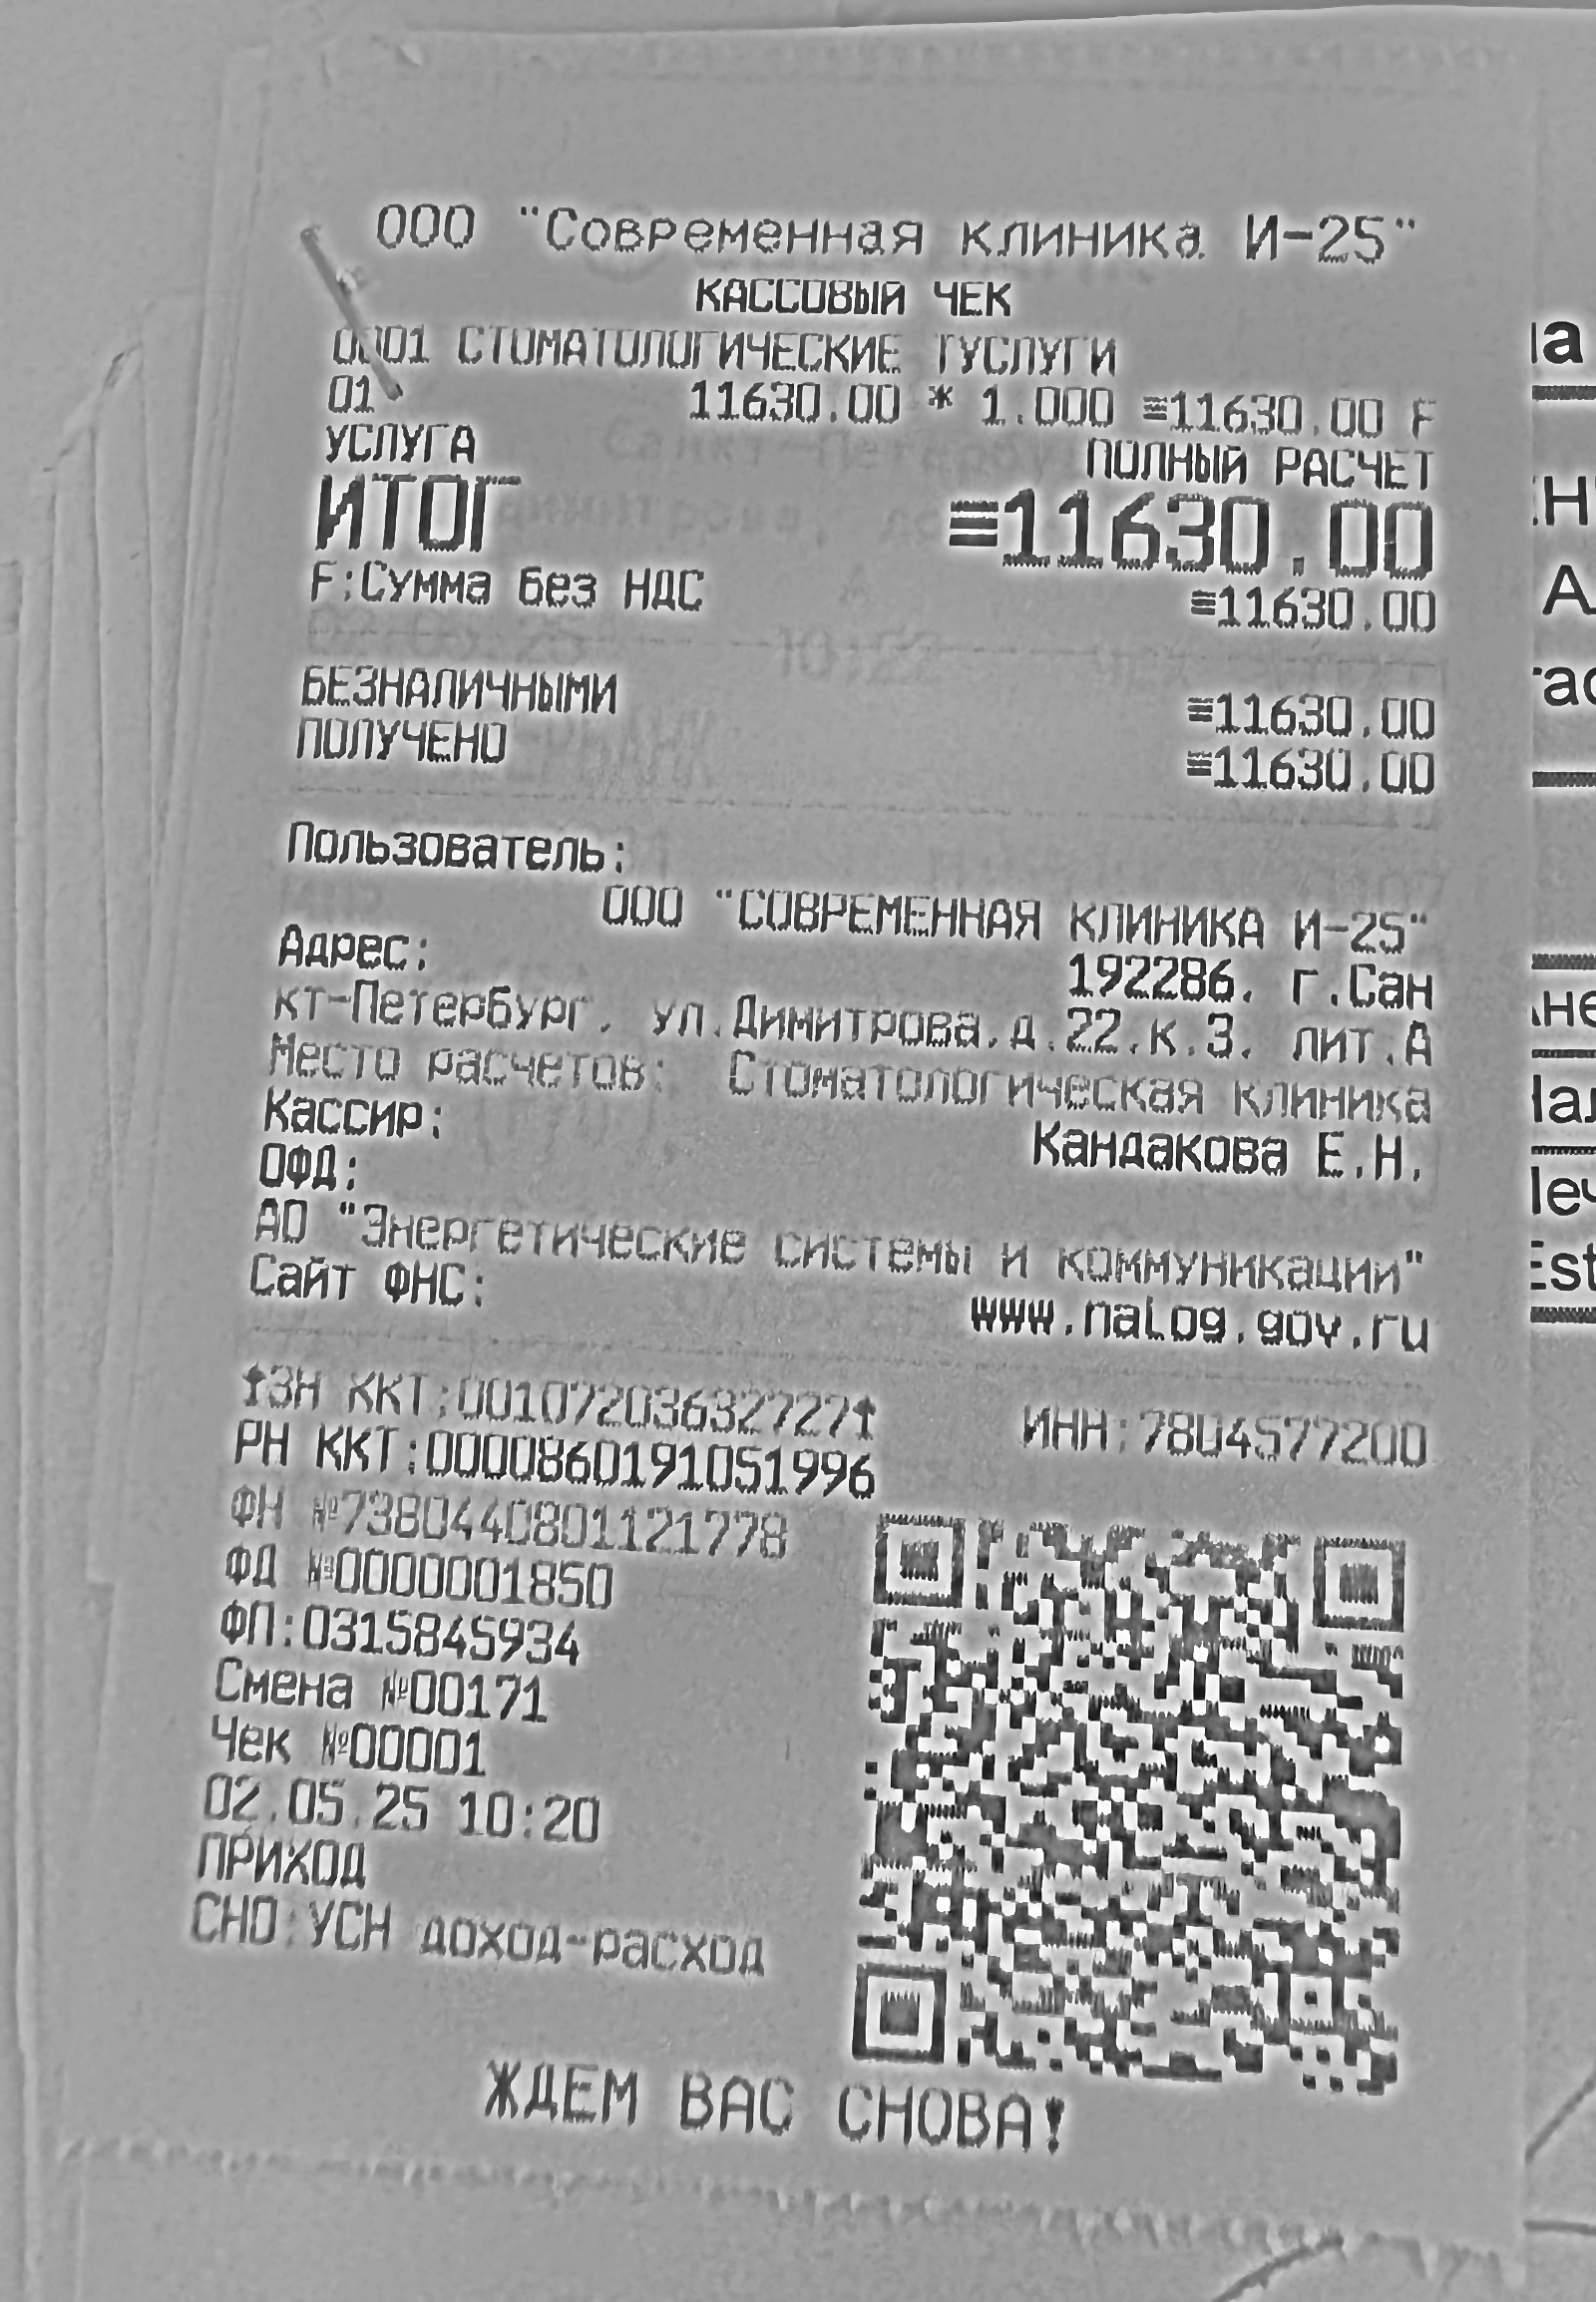
Продавец: ООО "Современная клиника И-25"
ИНН: 7804577200
Дата: 02.05.25 10:20
Товары: СТОМАТОЛОГИЧЕСКИЕ УСЛУГИ
Количество: 1.000
Цена: 11630.00
Сумма: 11630.00
Итого: 11630.00